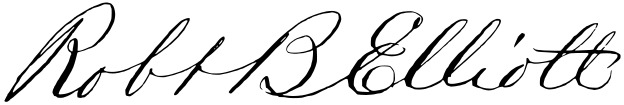
Signature of: robert b elliott